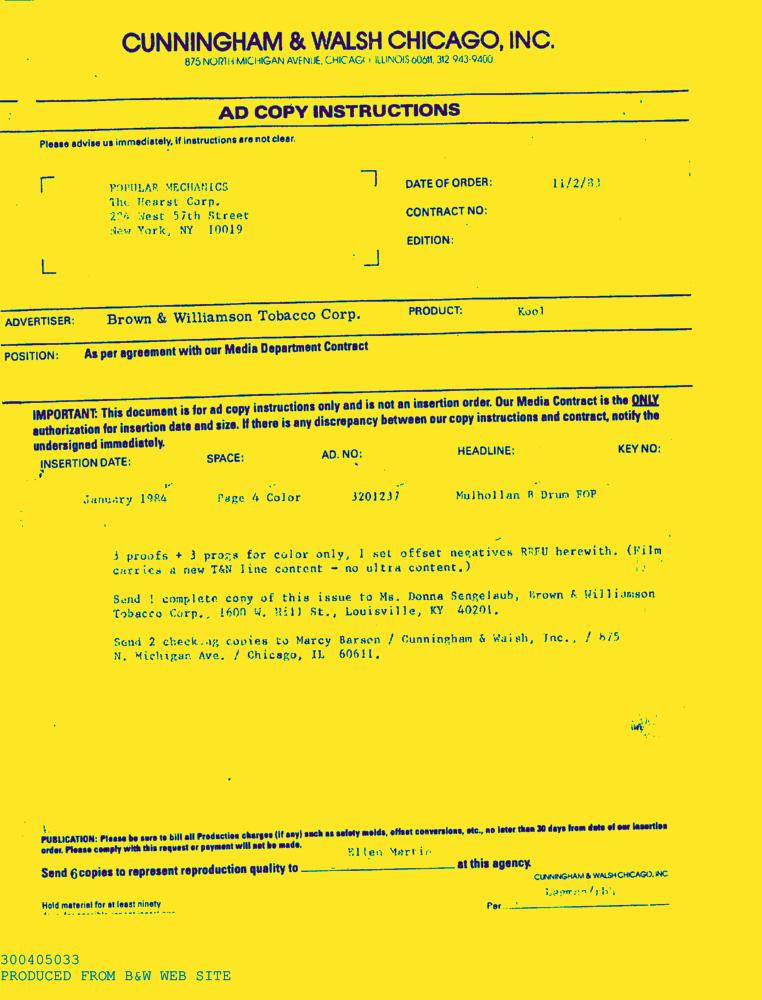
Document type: AD